Question: How is the history relevant to the case?
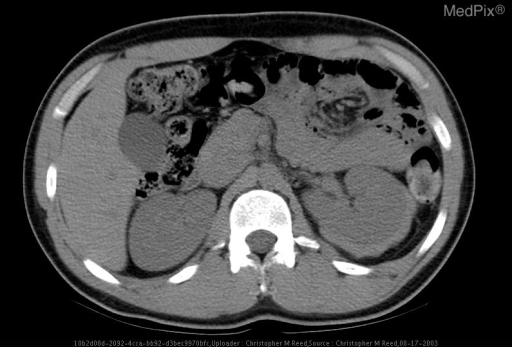
Answer: The patient's history of 22 year old male with nephrotic syndrome of undetermined etiology undergoing ultrasound guided percutaneous renal biopsy. is key in understanding the case.